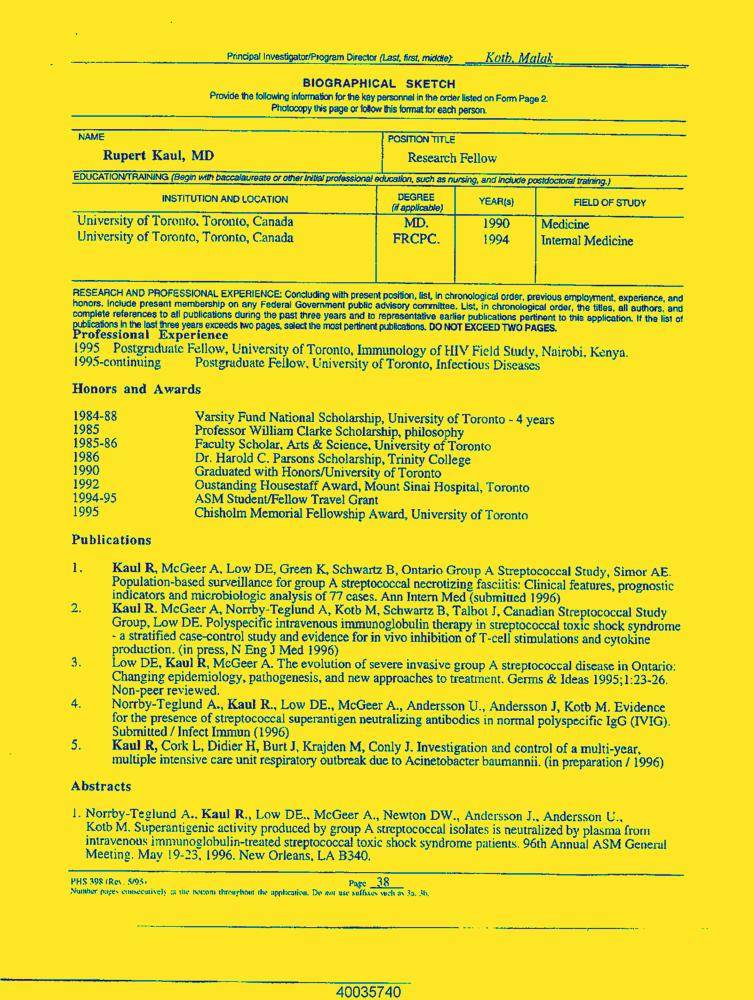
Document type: Resume-Doc